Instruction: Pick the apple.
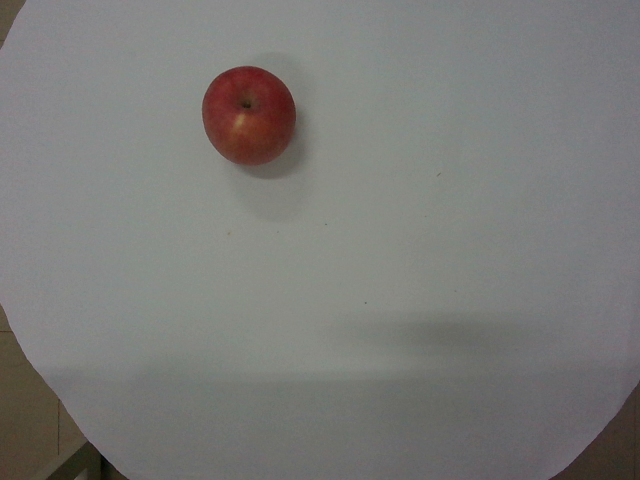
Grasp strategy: vertical